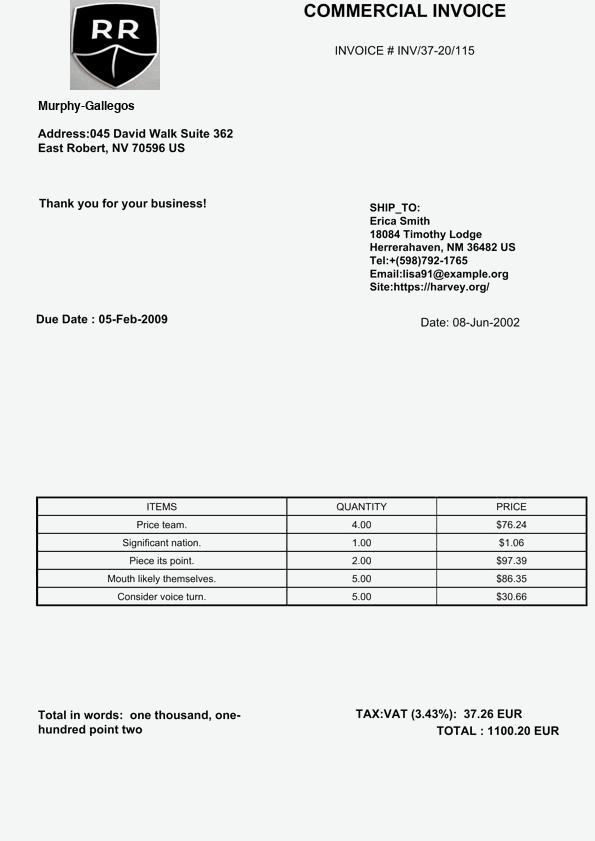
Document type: Invoice